Question: What do the imaging results show?
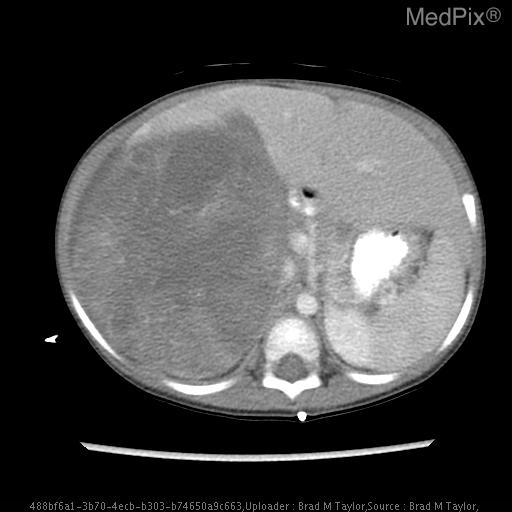
Answer: The imaging shows •  Initial study:
- Large right-sided renal mass (12.2cm AP x 10.6cm Trans x 14.1cm CC). Predominantly hypodense w/ areas of heterogeneity.  Possible cystic degeneration along superior border.
- Classic “claw sign” demonstrating renal origination.
- Significant mass effect on liver, pancreas, and inferior vena cava.
- Non-opacification of right renal vein and mass effect on IVC limit evaluation for tumor thrombosis.
- Right lower lobe ground glass opacity (3mm x 5mm).  DDX includes metastatic, atelectasis, or infection.

•  After 6 weeks Doxorubicin (DD4A) therapy:
- Decrease in right renal mass size (7.3cm AP x 8.4cm Trans x 11.7cm CC).
- Increased calcification and heterogenicity of mass.
- Continued mass effect on liver, adjacent IVC, and right renal vein.
- IVC and right renal vein grossly patent.
- Resolution of previously noted right lower lobe lung mass.
- Internal reproductive organs within normal limits for age. Mass effect on liver and intra-abdominal vessels..